Question: What is the potential diagnosis?
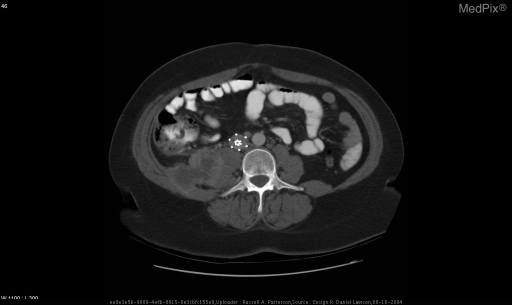
Answer: The possible diagnosis includes Abdominal plain film:  retroperitoneal inflammatory process resulting in fluid or pus accumulation, retroperitoneal malignancy (primary or metastatic), hematoma
CT with IV and oral contrast: Abscess (ruptured appendix/diverticulum, Crohn’s disease with fistula formation, chronic pyelonephritis, spreading infection from the spine), Neoplastic (locally invasive colon cancer/ renal cell carcinoma, metastatic cancer, lymphoma).